Question: What is the address or location of the property listed in the document?
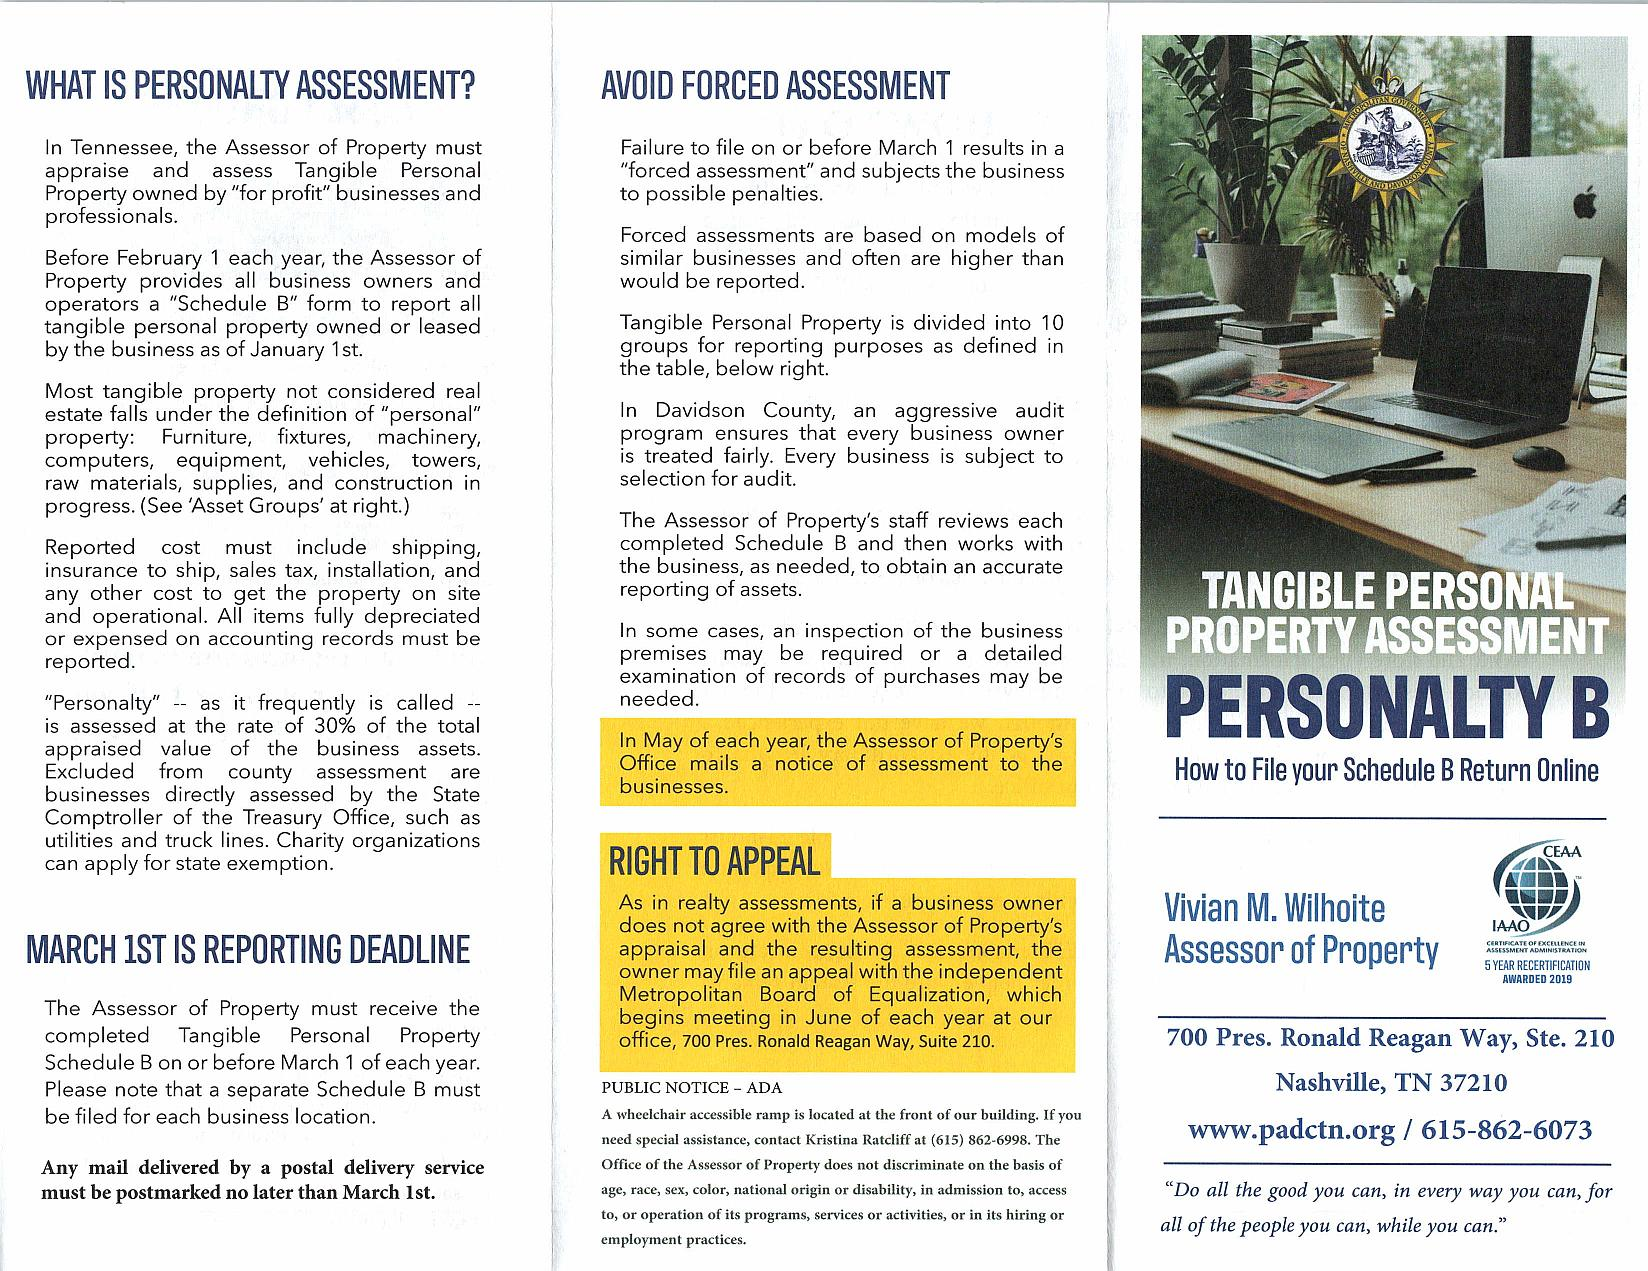
Answer: "700 Pres. Ronald Reagan Way, Ste. 210, Nashville, TN 37210"